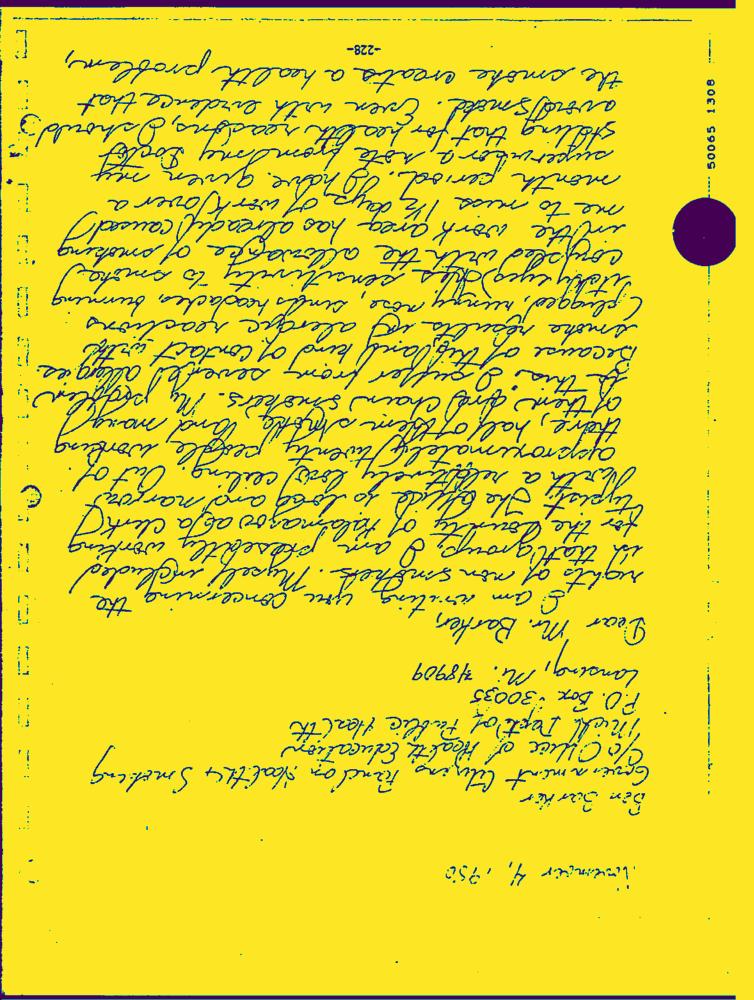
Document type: Hand-Written